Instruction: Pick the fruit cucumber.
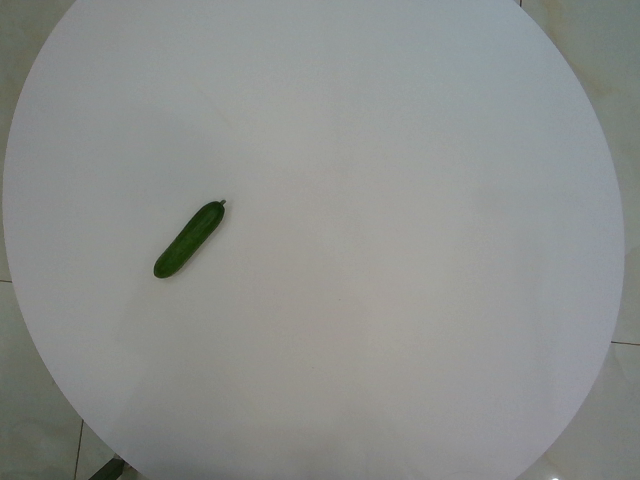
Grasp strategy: vertical